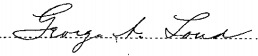
Signature of: george a loud